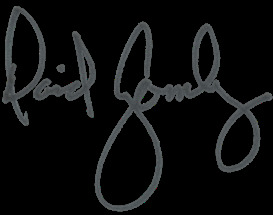
Signature of: david gomberg